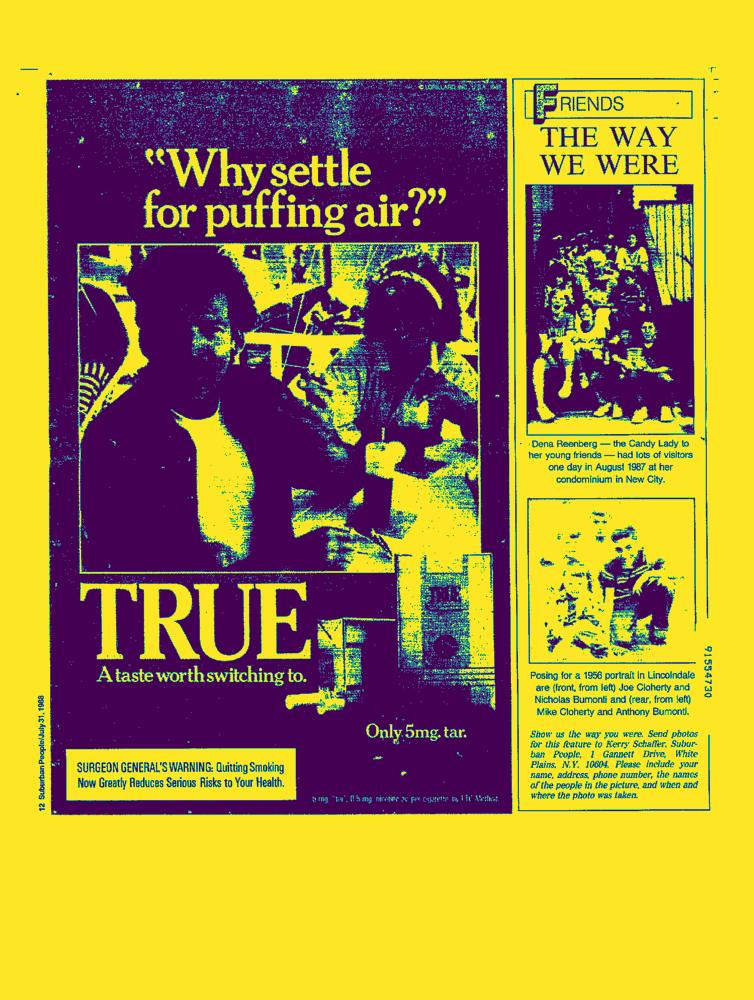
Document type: AD